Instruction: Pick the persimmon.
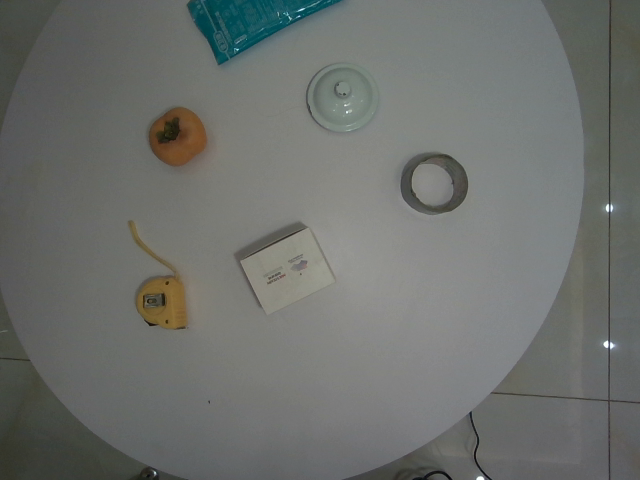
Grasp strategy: vertical